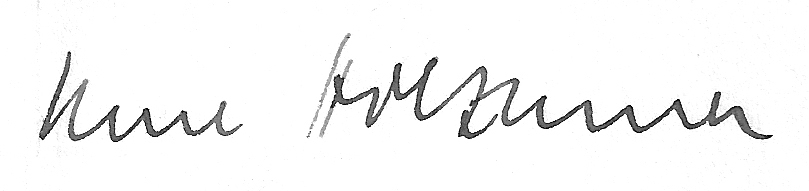
Signature of: karl holzamer